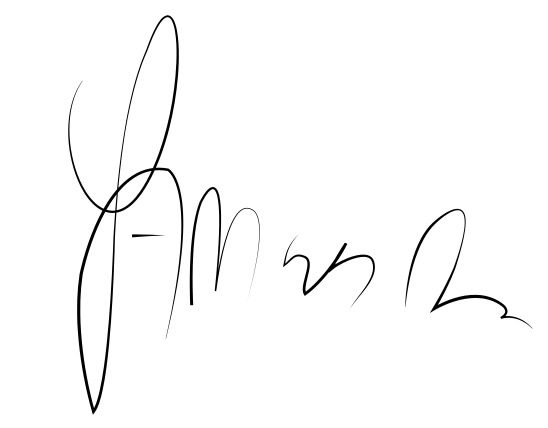
Signature of: james rodríguez